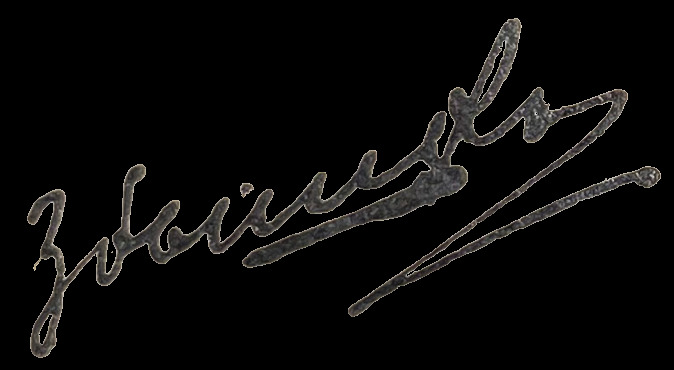
Signature of: stanislaus zbyszko